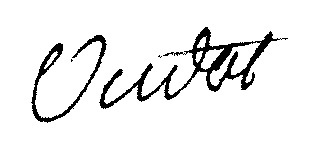
Signature of: françois oudot